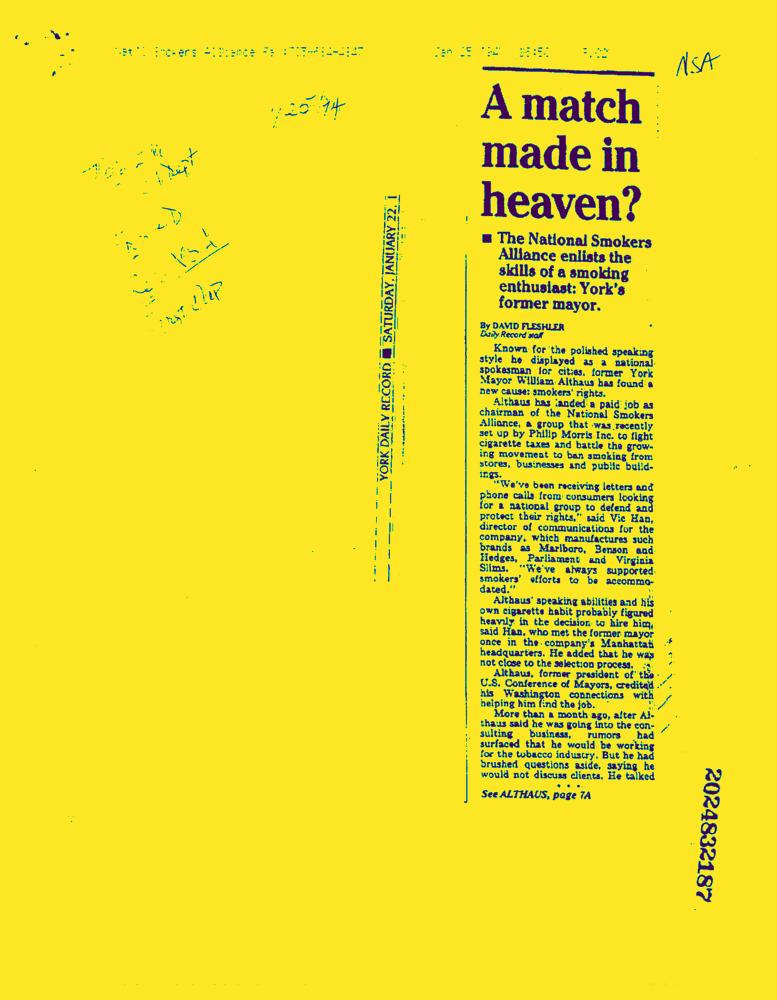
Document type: News-Article